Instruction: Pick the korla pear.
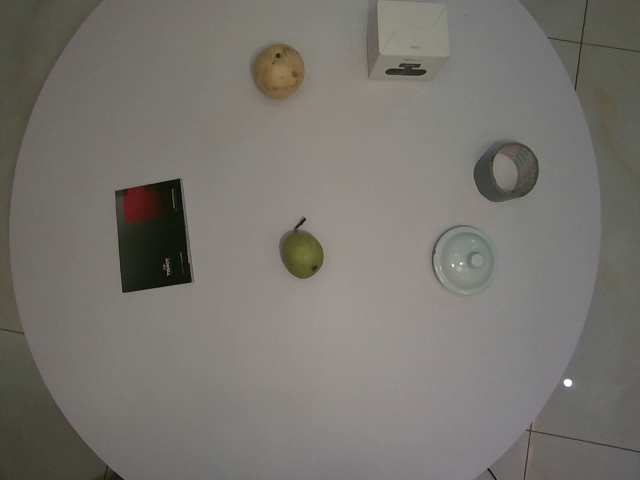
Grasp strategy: vertical